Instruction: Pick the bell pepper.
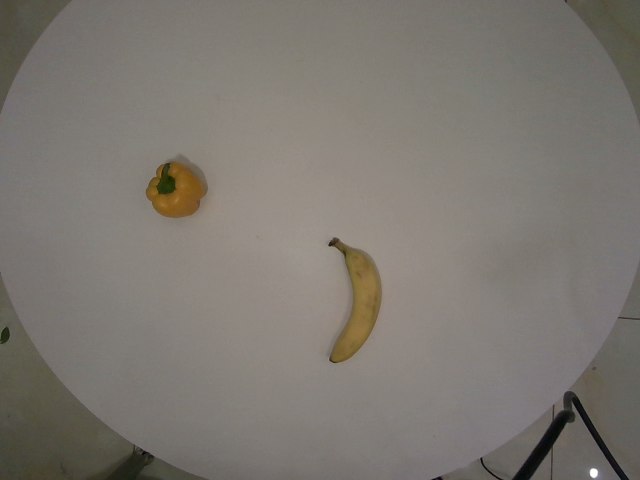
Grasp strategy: vertical